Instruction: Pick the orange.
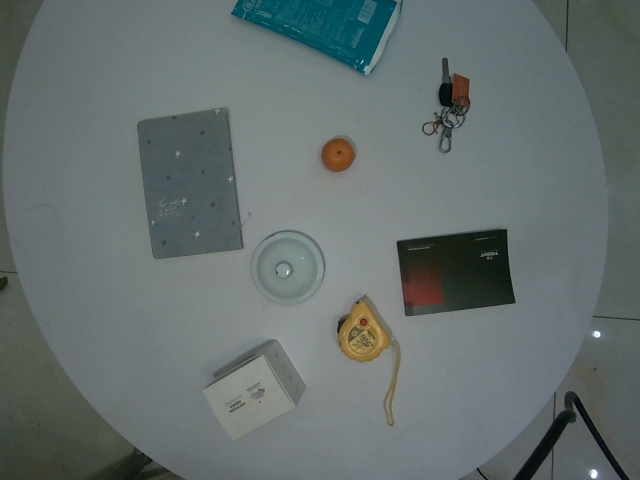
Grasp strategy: vertical